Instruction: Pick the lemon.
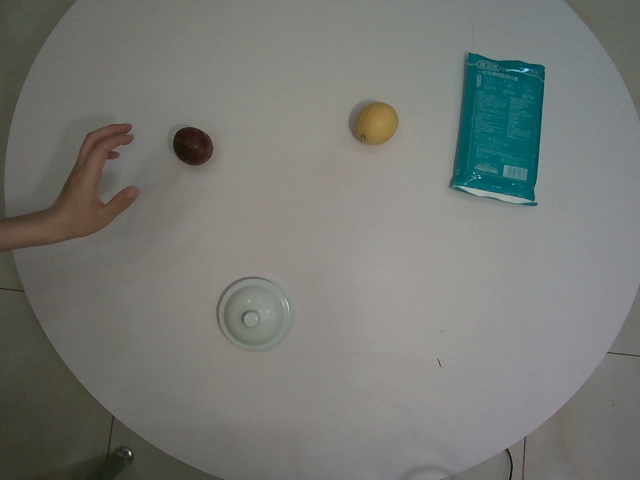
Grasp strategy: vertical